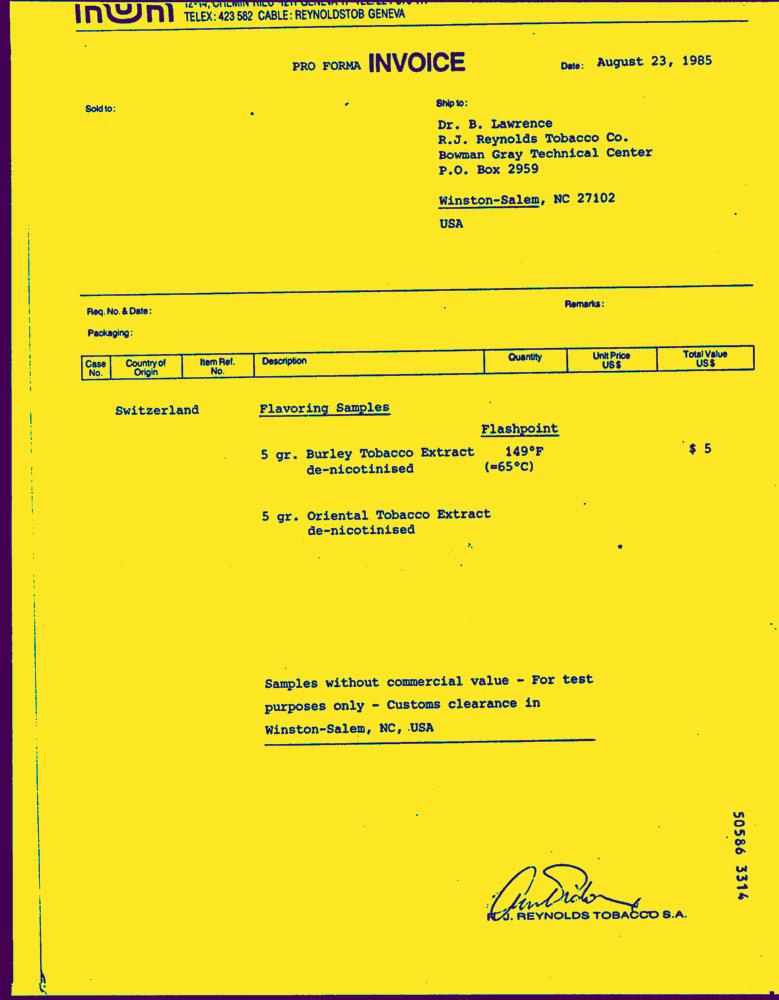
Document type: Invoice-Doc